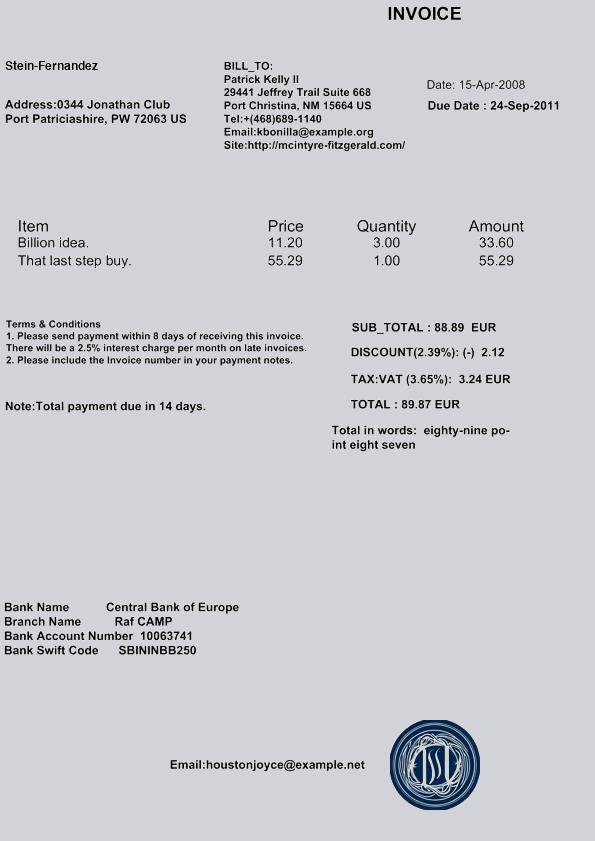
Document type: Invoice